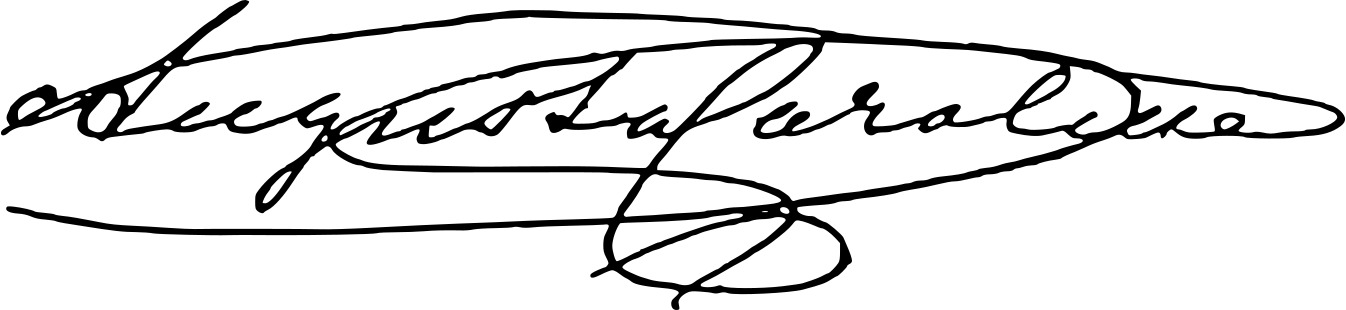
Signature of: princess augusta of cambridge